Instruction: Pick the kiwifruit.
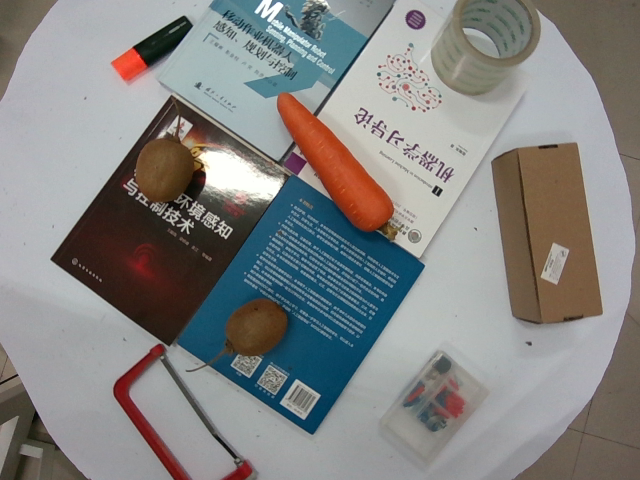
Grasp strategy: vertical